Question: What appears to be the issue?
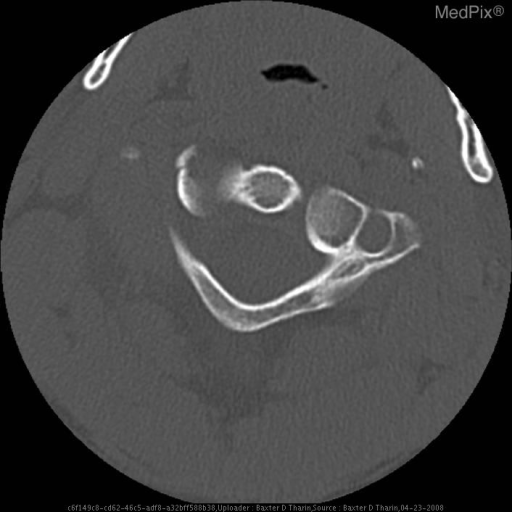
Answer: The findings suggest Minimally displaced fracture of the Right lateral mass of the Atlas (first cervical vertabra).. Fracture of the Right lateral mass of the Atlas (C-1). The patient might have a history of 20 y/o male ejected from a vehicle during a rollover crash.  The patient reports a brief loss of consciousness..